Can you pull out the amount in words, numerical amount, payee's name, date of the cheque, and the bank's name from the image?
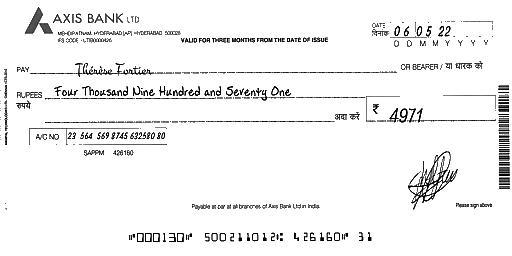
amt_in_words: Four Thousand Nine Hundred and Seventy One
amt_in_figures: 4971
payee_name: Thérèse Fortier
bank_name: AXIS BANK
cheque_date: 06/05/22